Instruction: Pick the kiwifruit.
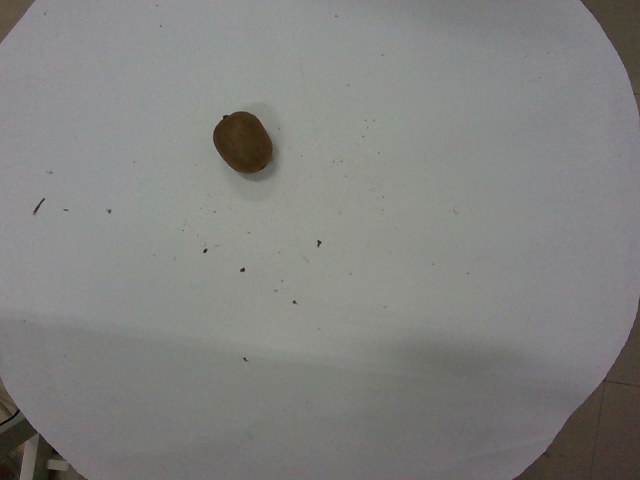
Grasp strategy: vertical